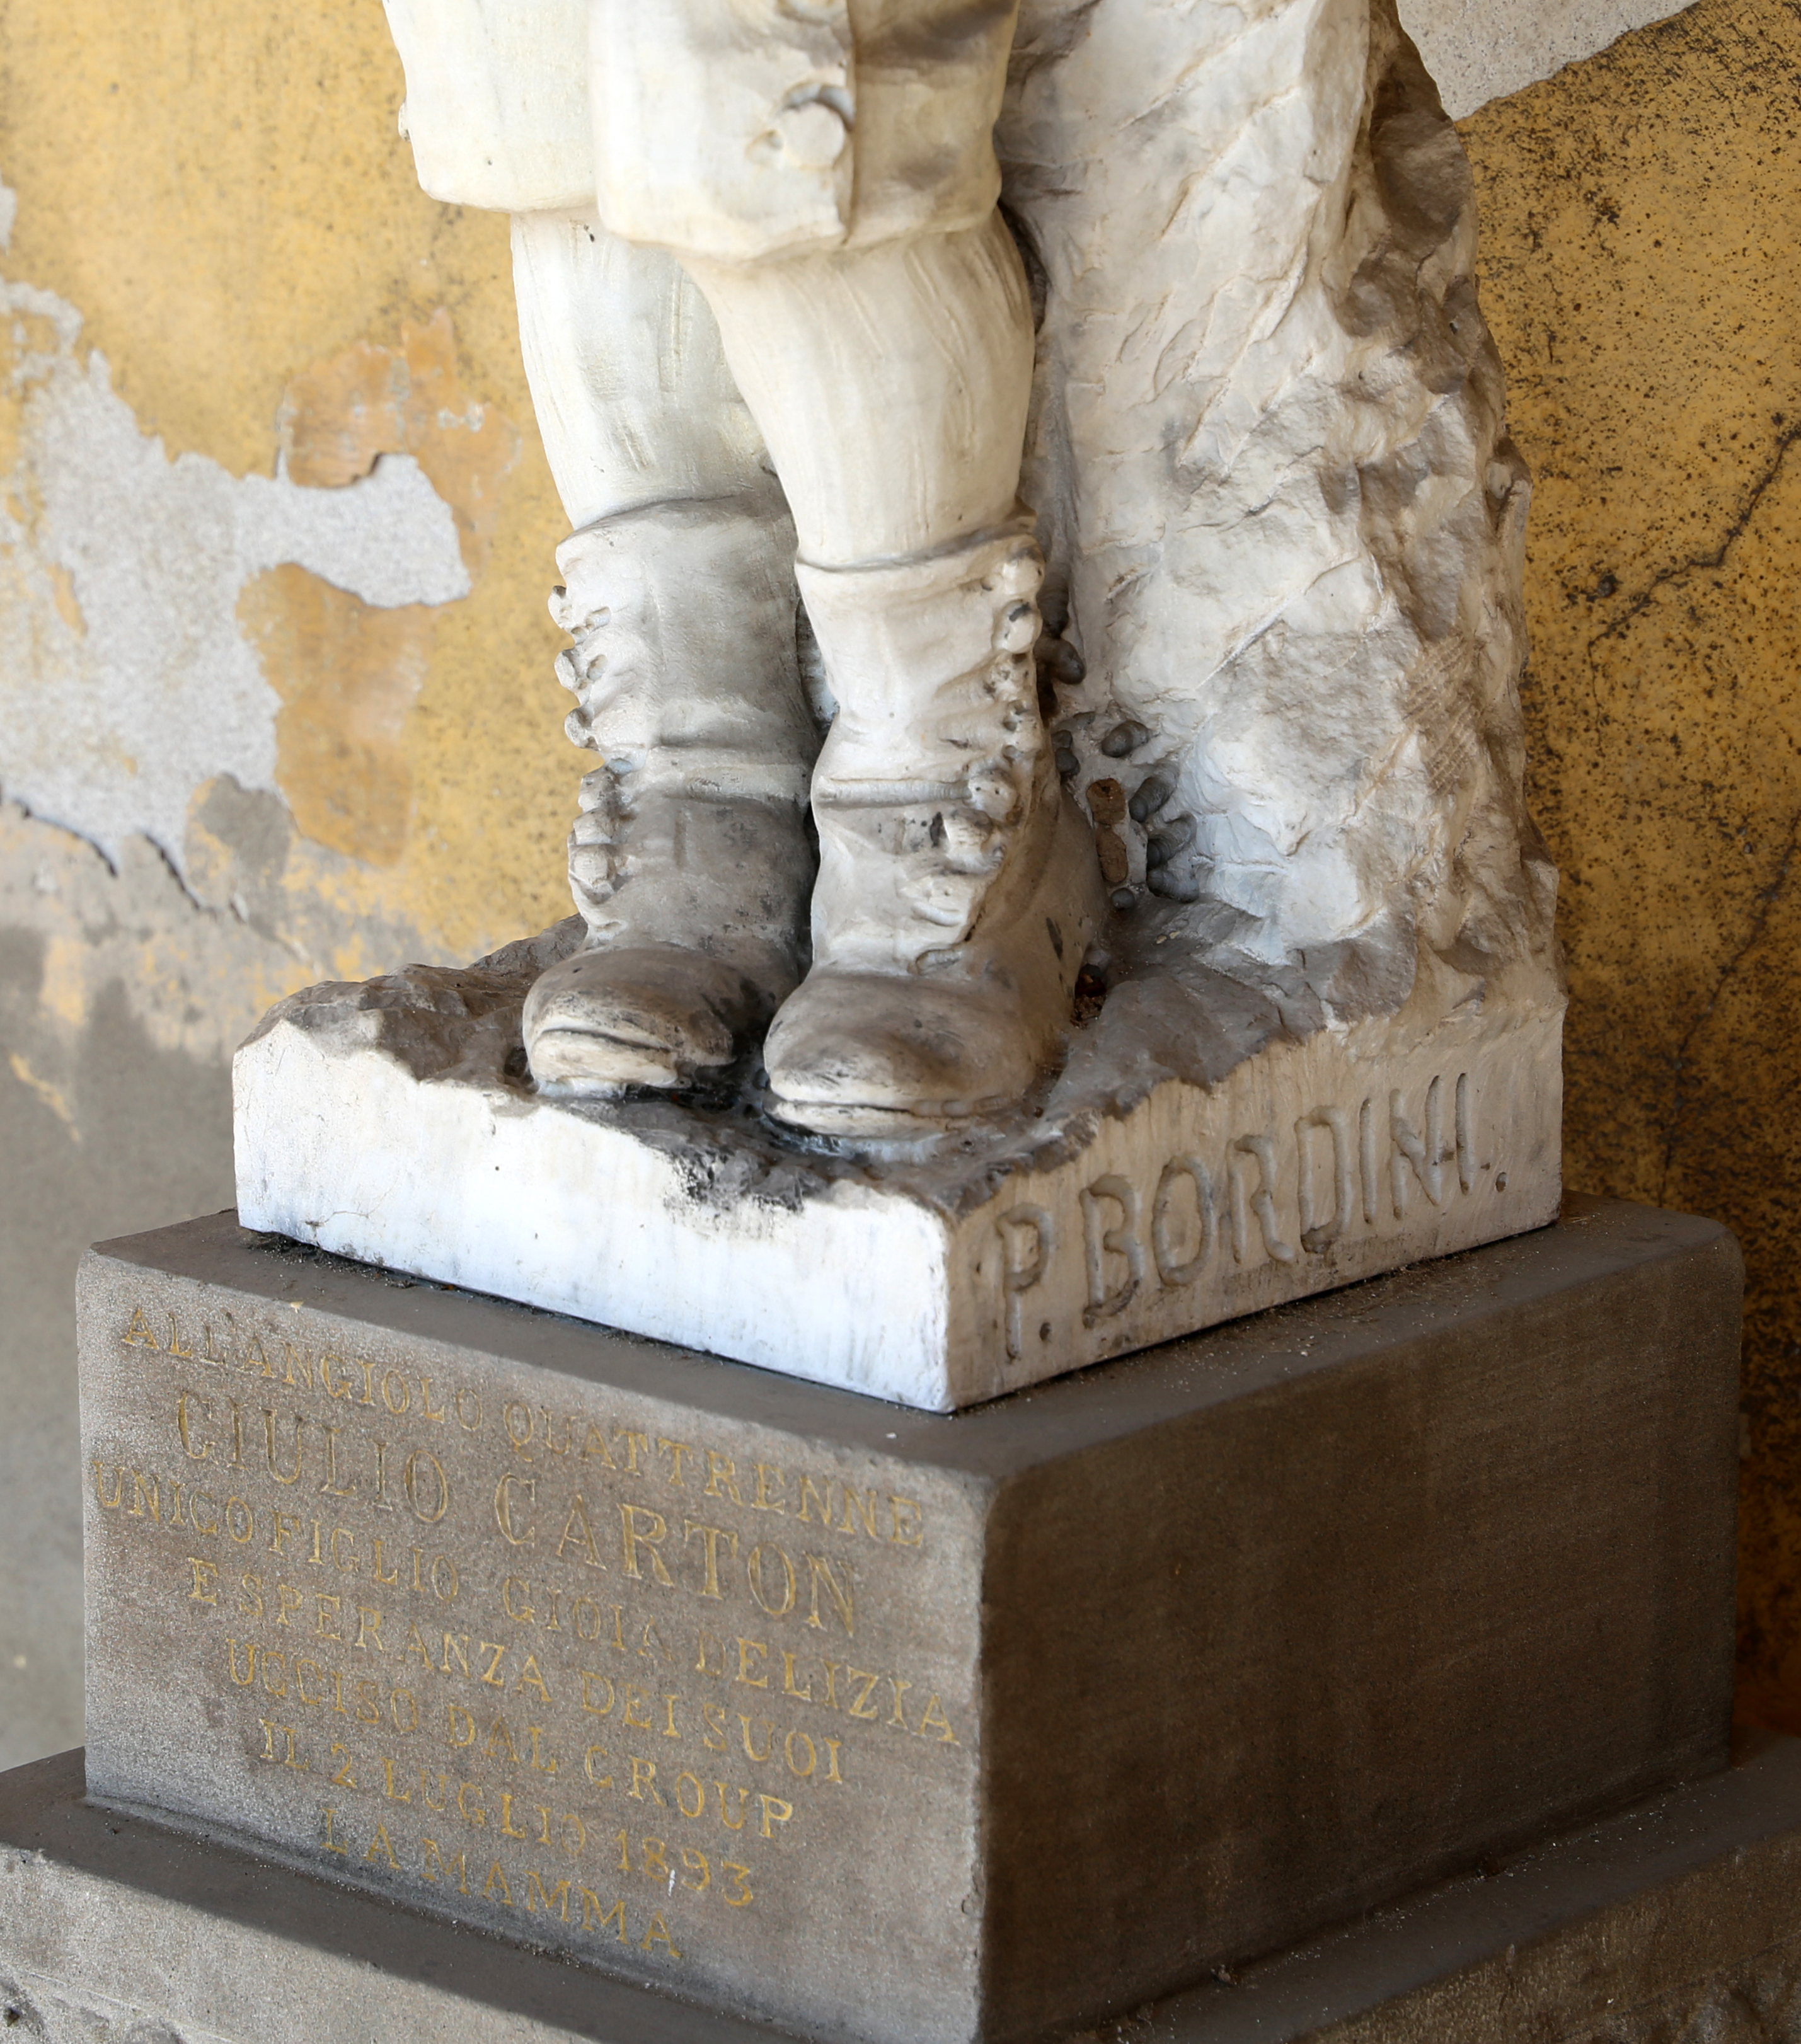
Signature of: pietro bordini